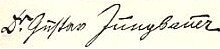
Signature of: gustav jungbauer